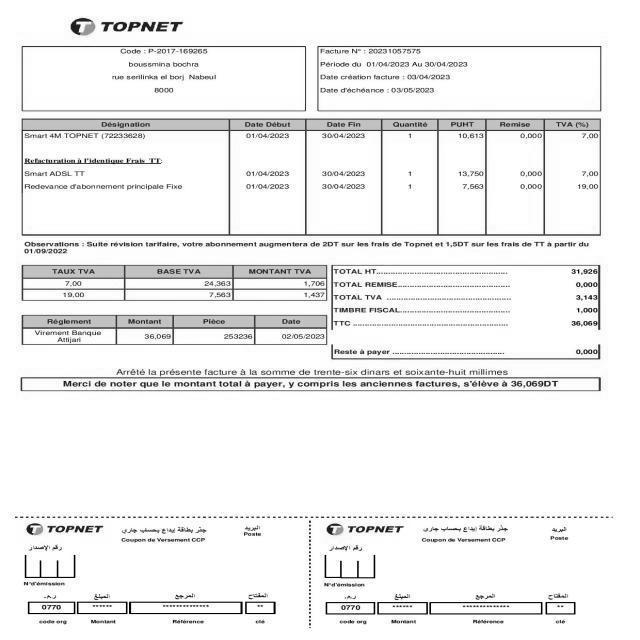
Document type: Invoice